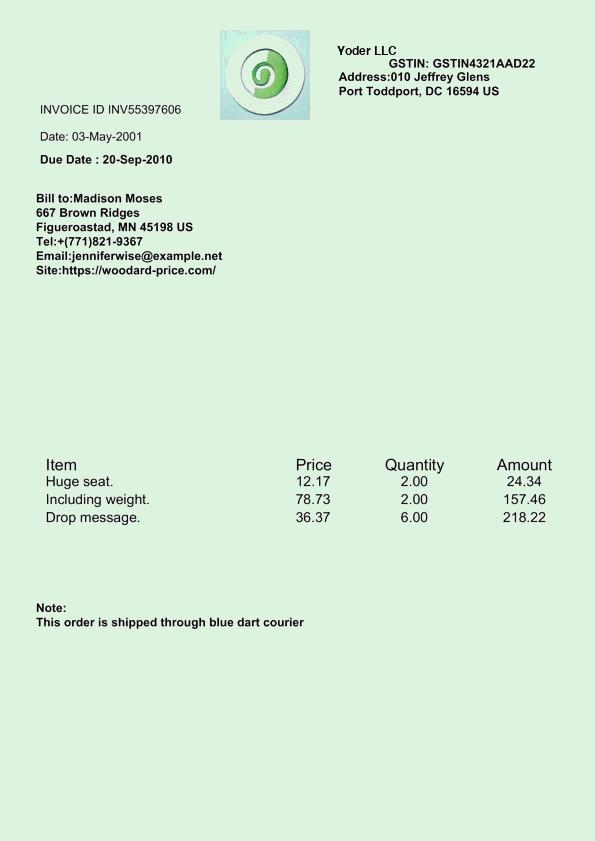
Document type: Invoice